Identify and extract the amount in words, amount in numbers, payee name, cheque date, and bank name from the image.
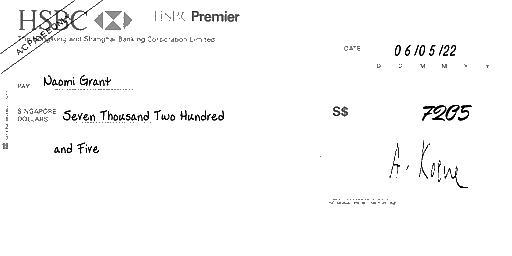
amt_in_words: Seven Thousand Two Hundred and Five
amt_in_figures: 7205
payee_name: Naomi Grant
bank_name: HSBC
cheque_date: 06/05/22